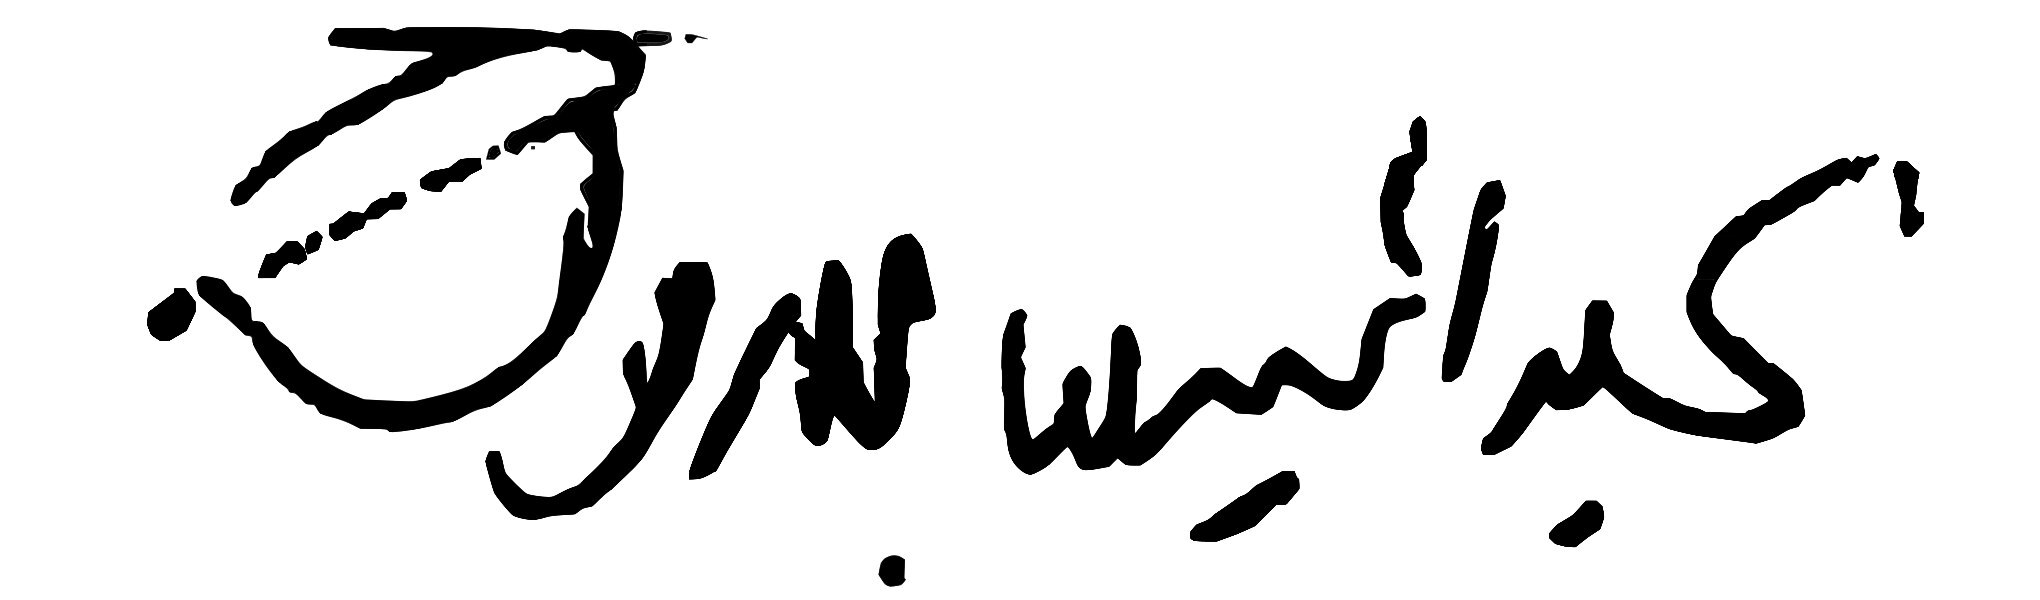
Signature of: abdelhamid ben hadouga